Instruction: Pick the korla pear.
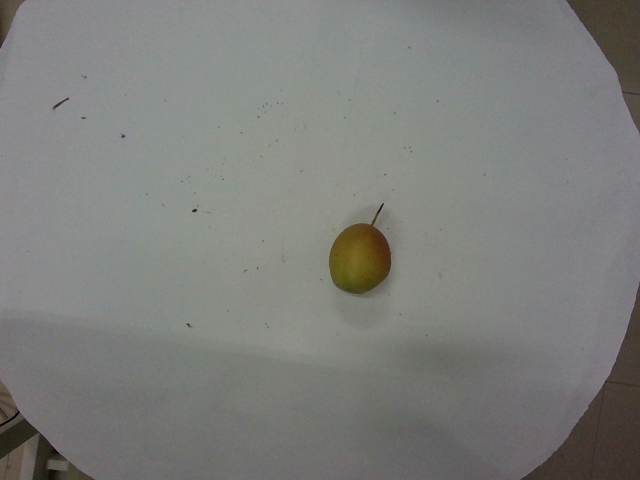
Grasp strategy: vertical